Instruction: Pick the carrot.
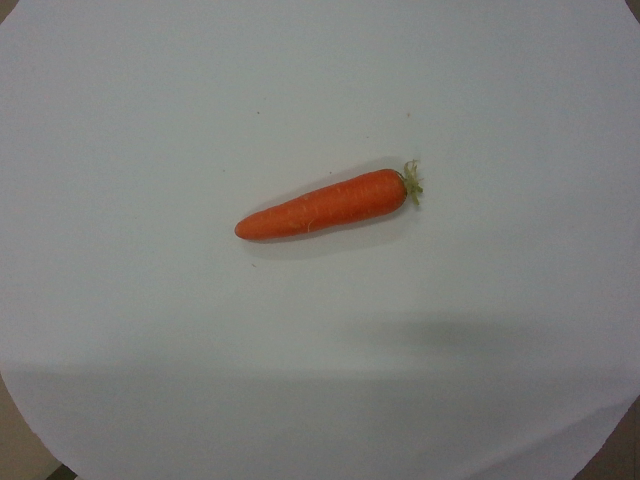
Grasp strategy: vertical